Question: What is the address or location of the property listed in the document?
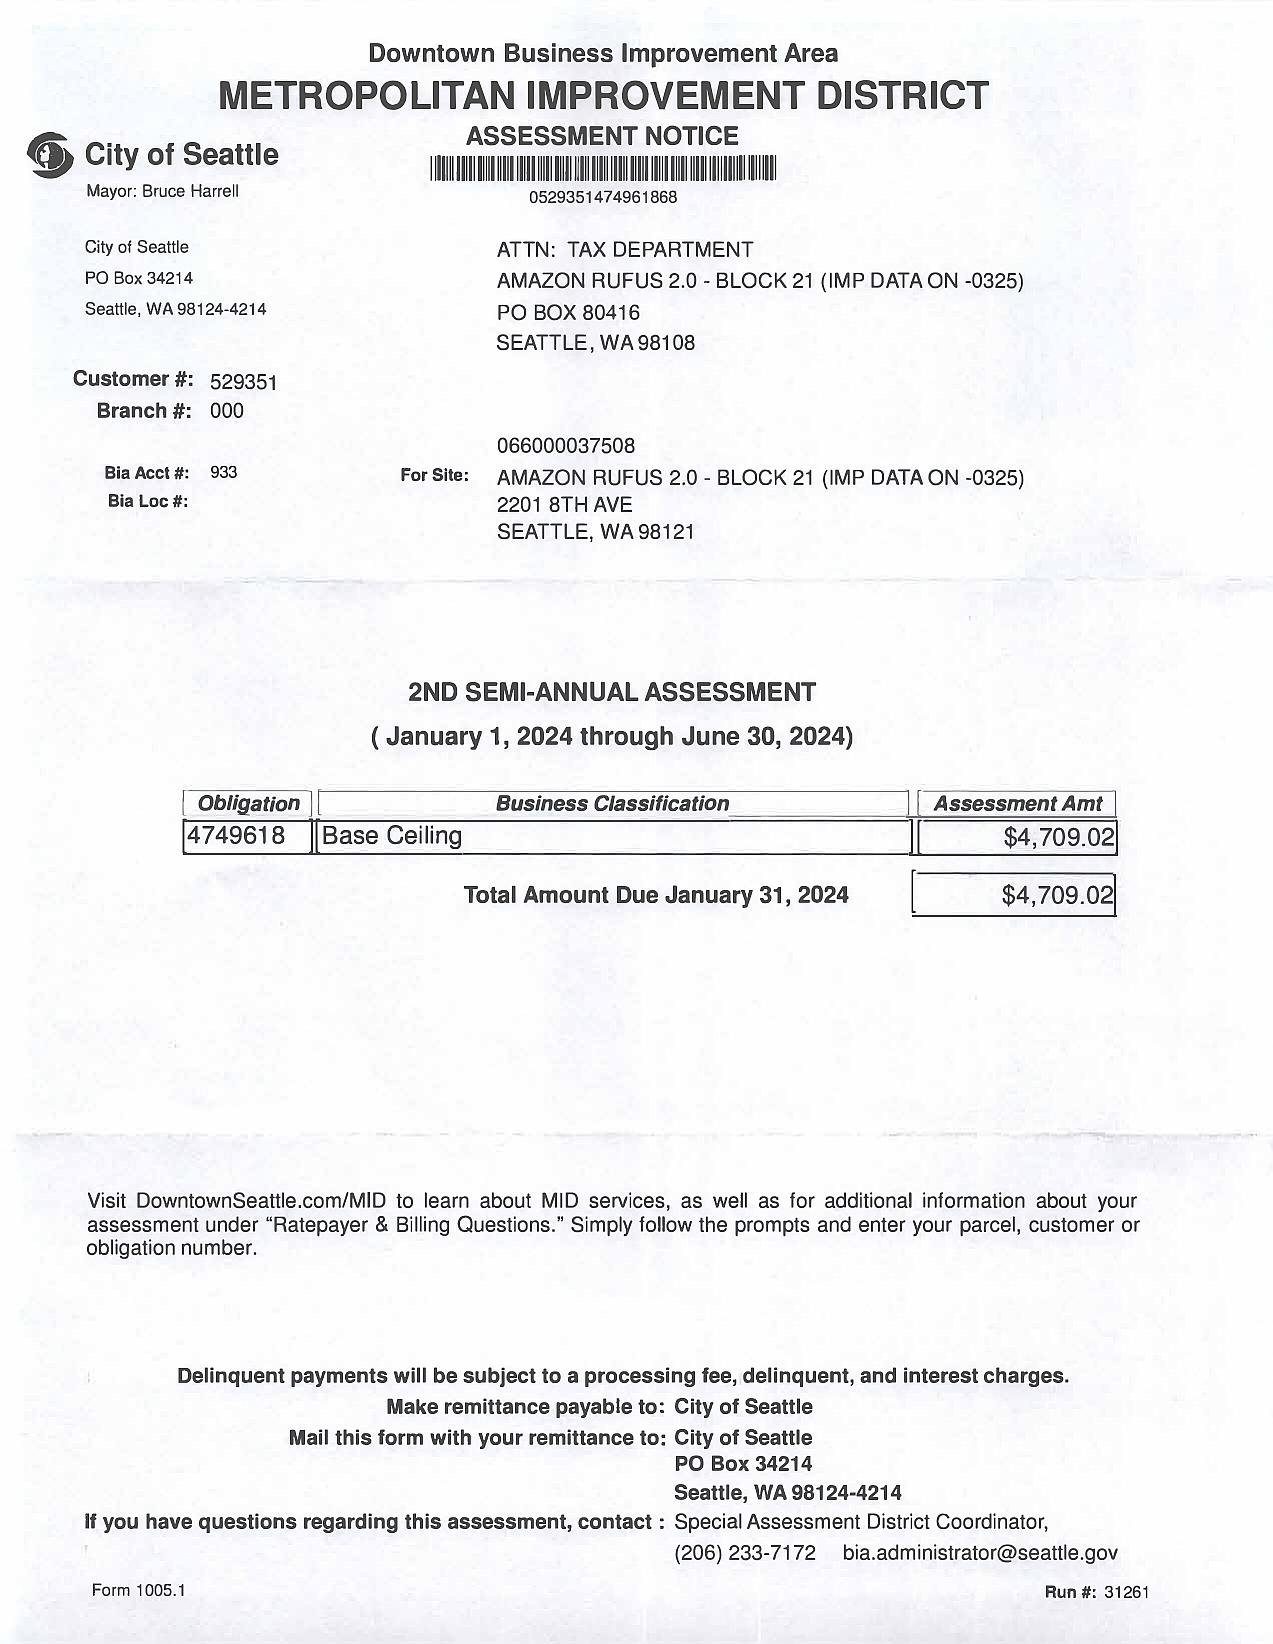
Answer: "AMAZON RUFUS 2.0 - BLOCK 21 (IMP DATA ON -0325), 2201 8TH AVE, SEATTLE, WA 98121"